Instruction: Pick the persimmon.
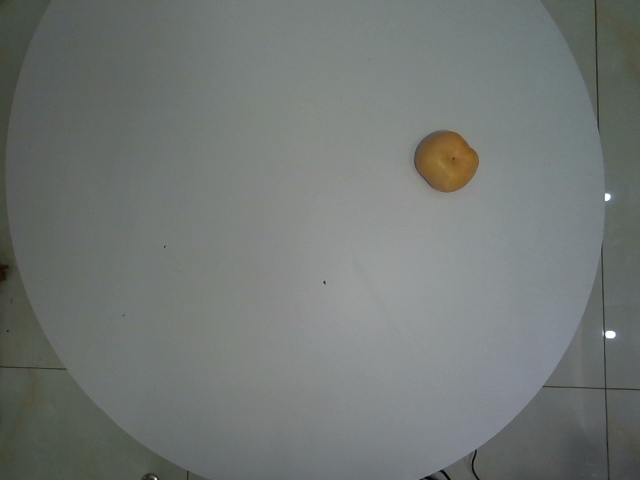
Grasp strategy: vertical